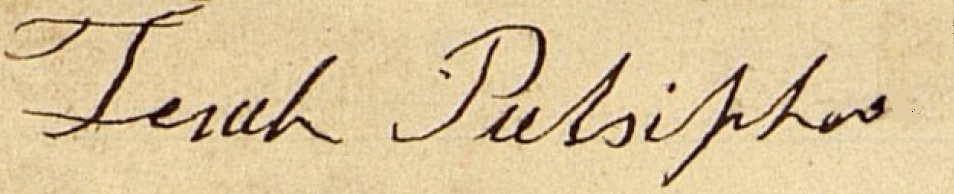
Signature of: zera pulsipher